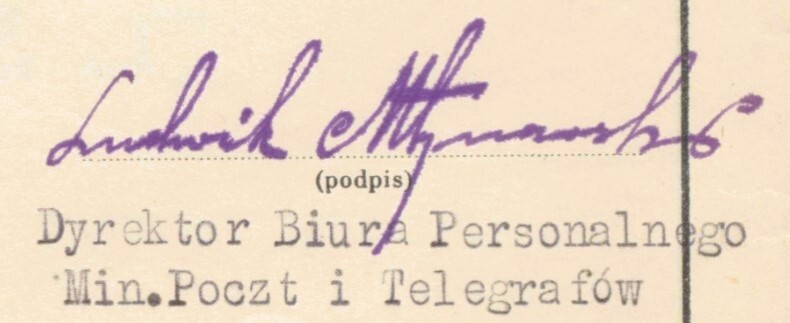
Signature of: q130392477